Question: What is the earliest payment due date mentioned in the document?
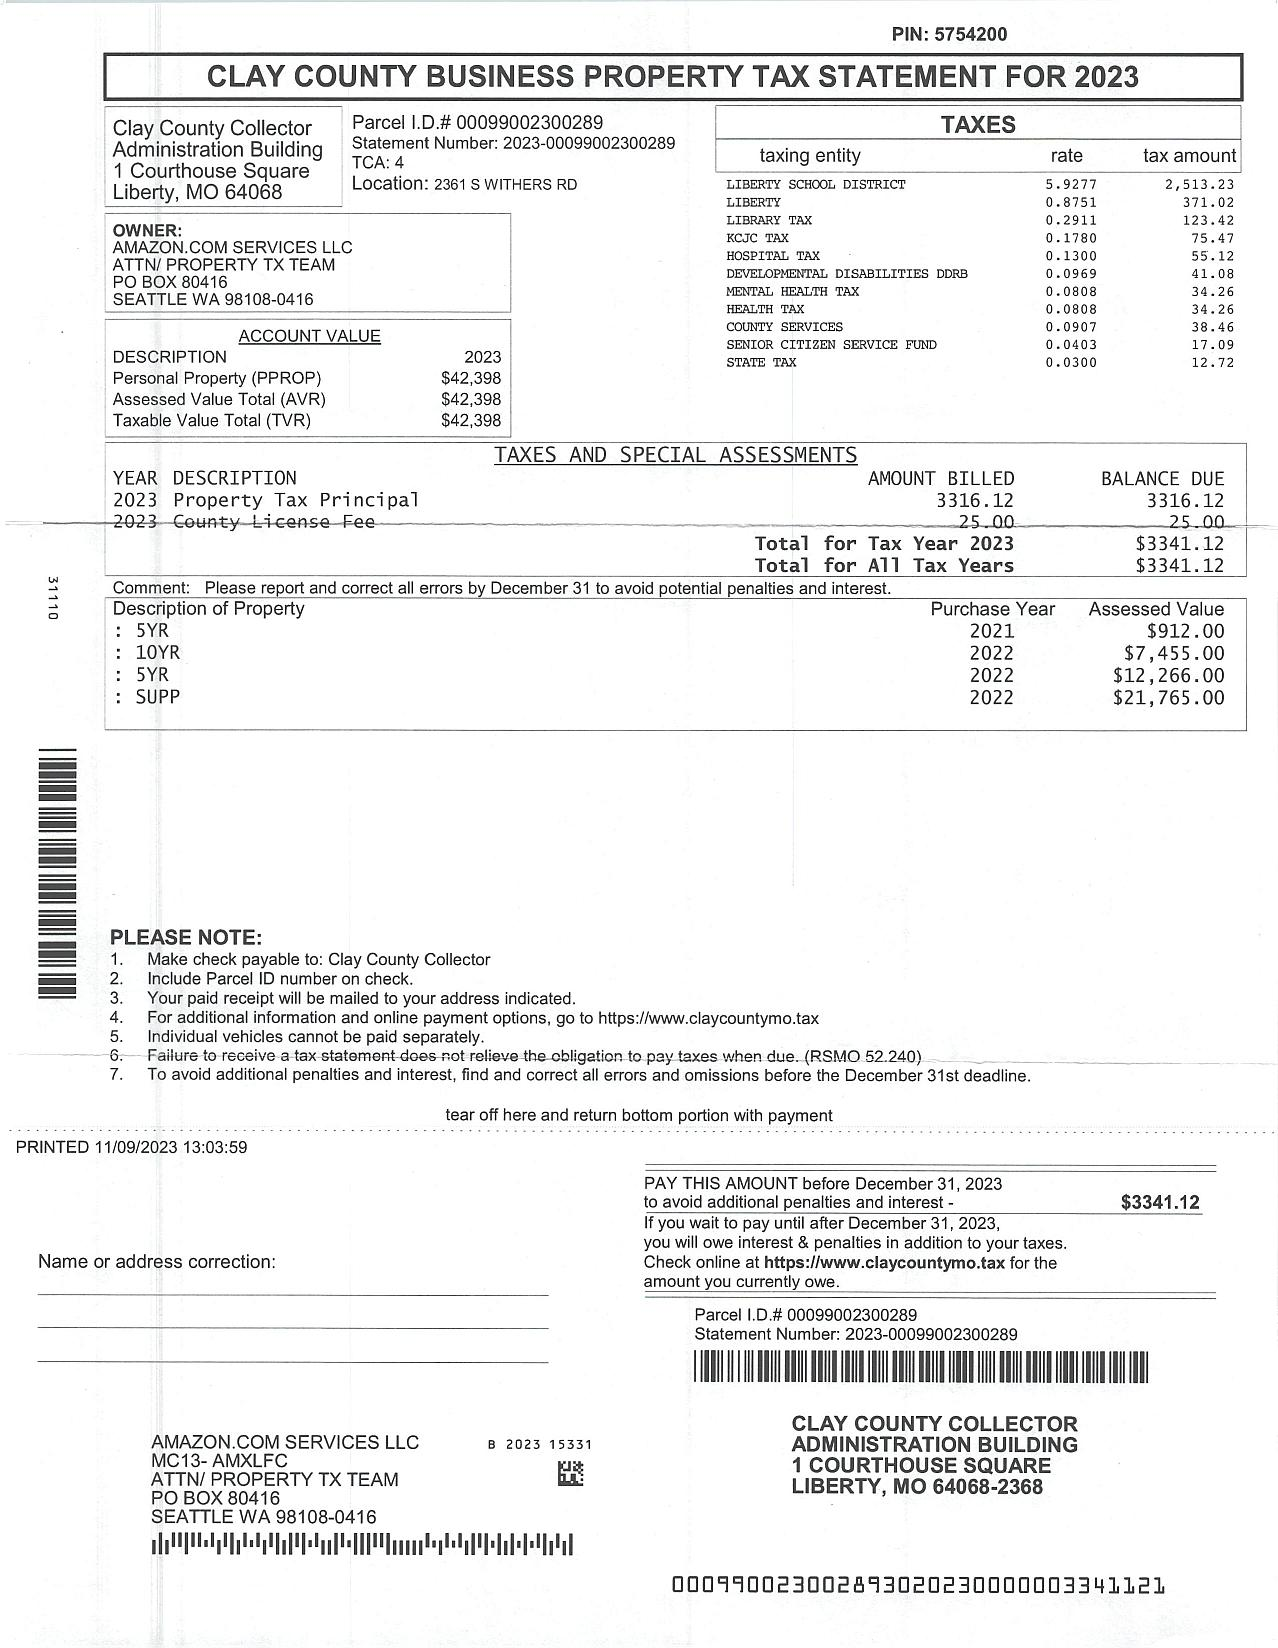
Answer: "31-Dec-23"